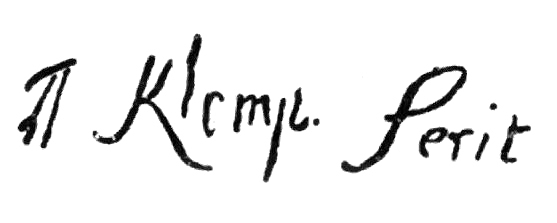
Signature of: albert klomp